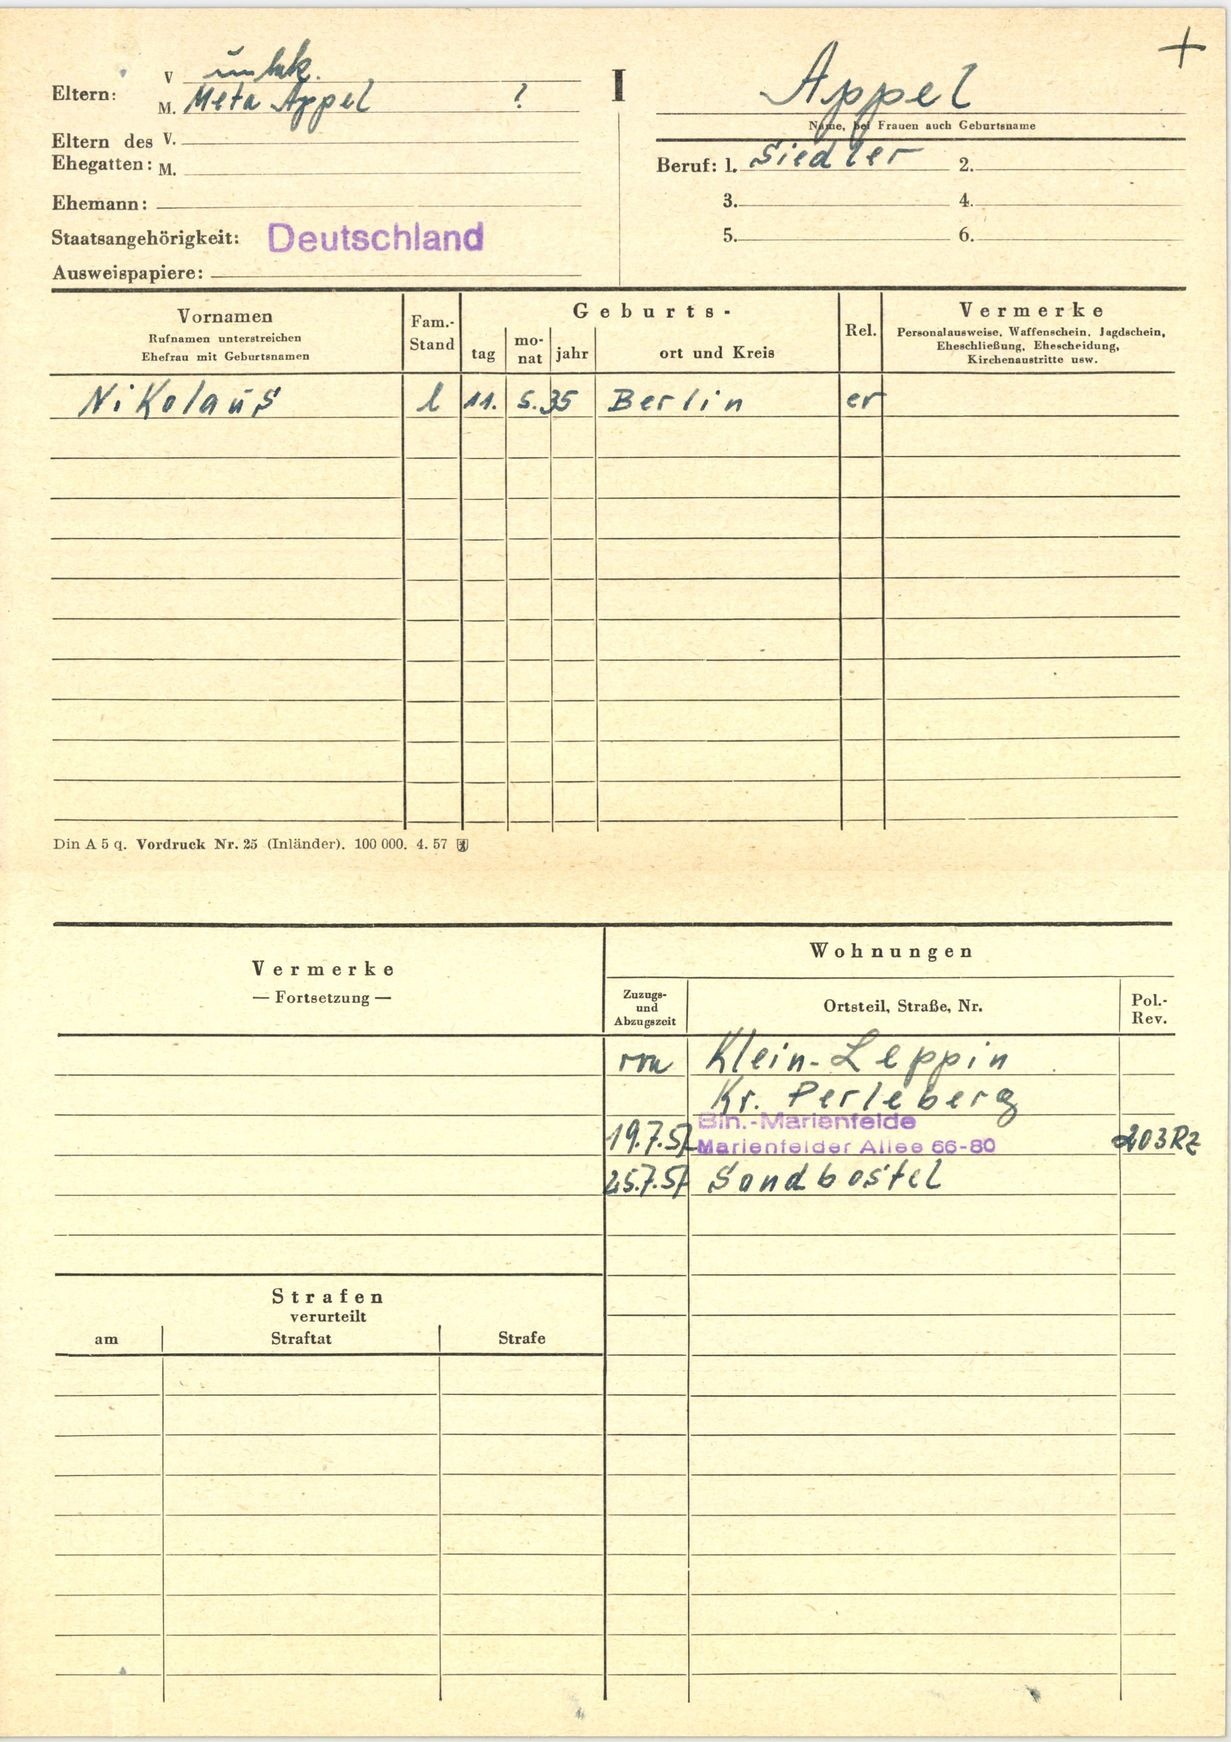
Appel